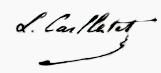
Signature of: louis paul cailletet